Question: In what way does the history help explain the case?
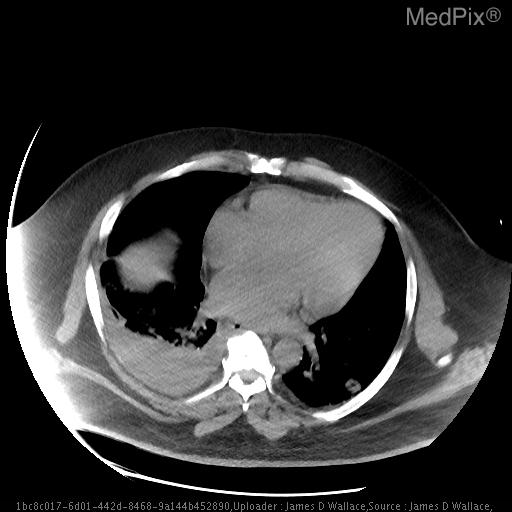
Answer: The patient's history of 49-year-old male with PMH significant for end stage renal disease s/p external arteriovenous shunt placement for home dialysis presents with complaint of 3 days of fevers, chills, nausea, vomiting, anorexia, cough and pleuritic chest pain.  Patient had similar signs and symptoms 1 year, was found to have MSSA bacteremia with septic pulmonary emboli. Following shunt replacement and antimicrobial therapy he demonstrated improvement. Denies tobacco, alcohol or illicit drug use.  No family history of pulmonary disease or cancer is key in understanding the case.